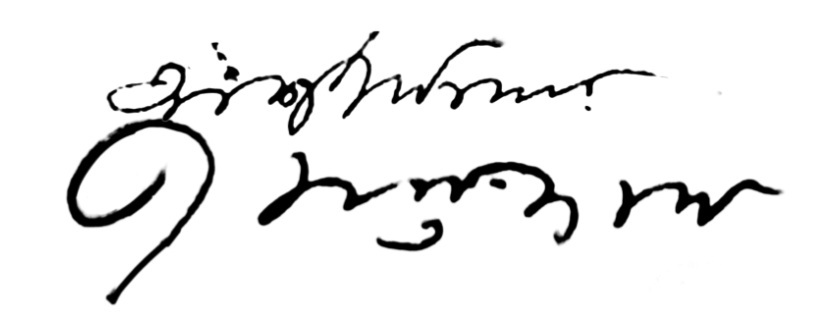
Signature of: santadas kathiababa